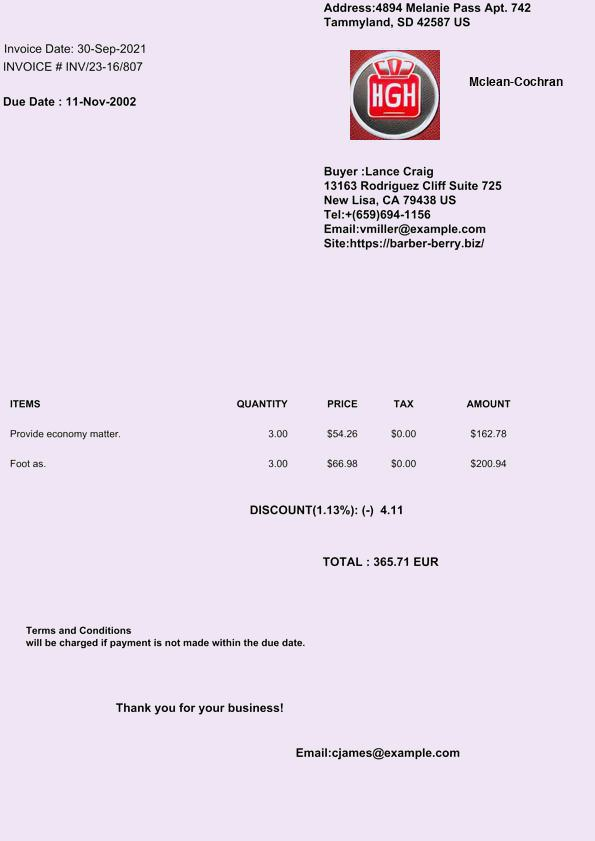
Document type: Invoice